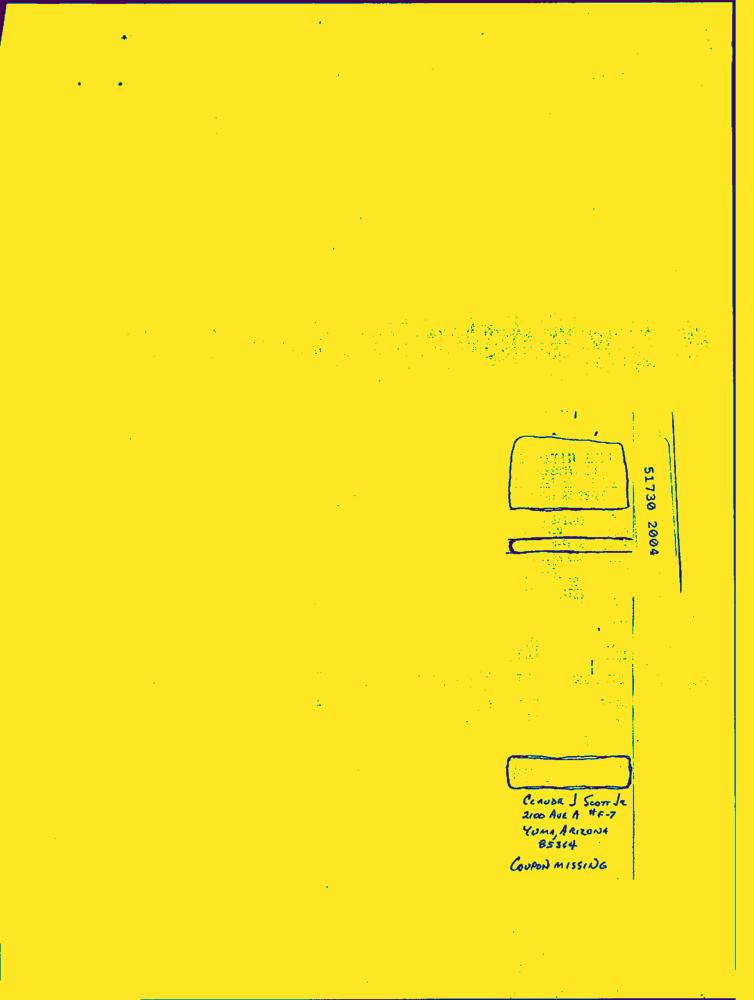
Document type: Hand-Written